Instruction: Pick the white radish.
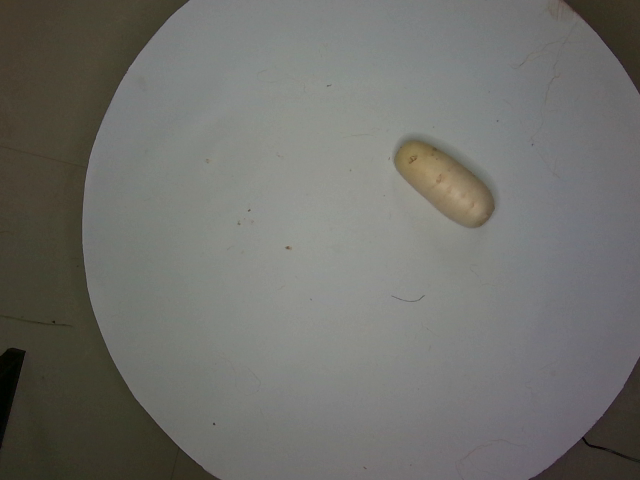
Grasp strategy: vertical